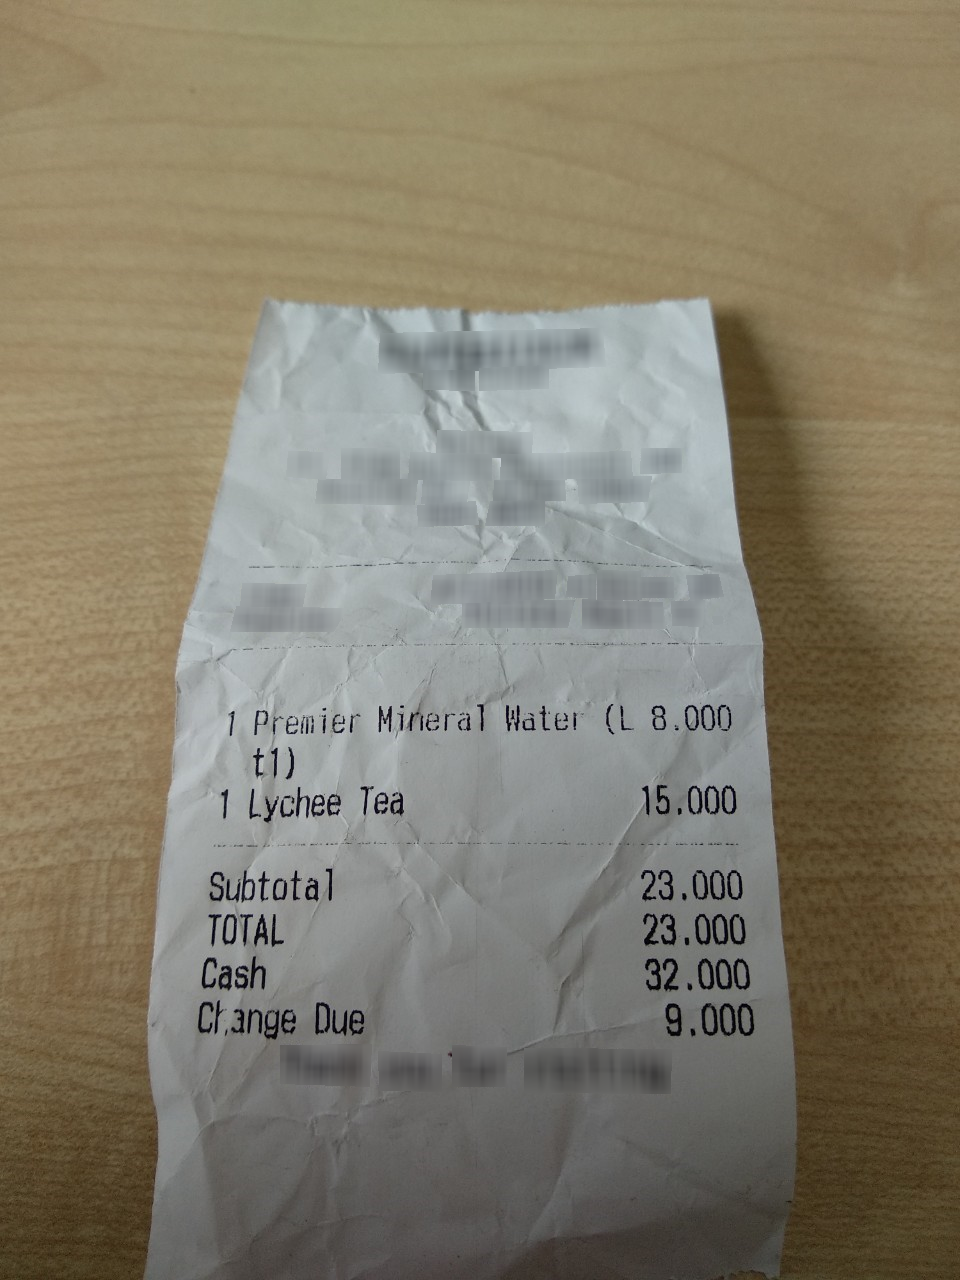
Number of items: 2
Subtotal: 23.000
Total: 23.000
OCR text regions:
text: Premier
text: Mineral
text: Water
text: (L
text: t1)
text: 1
text: 8.000
text: Lychee
text: Tea
text: 1
text: 15.000
text: Subtotal
text: 23.000
text: TOTAL
text: 23.000
text: Cash
text: 32.000
text: Change
text: Due
text: 9.000